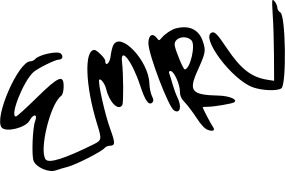
Signature of: emiru